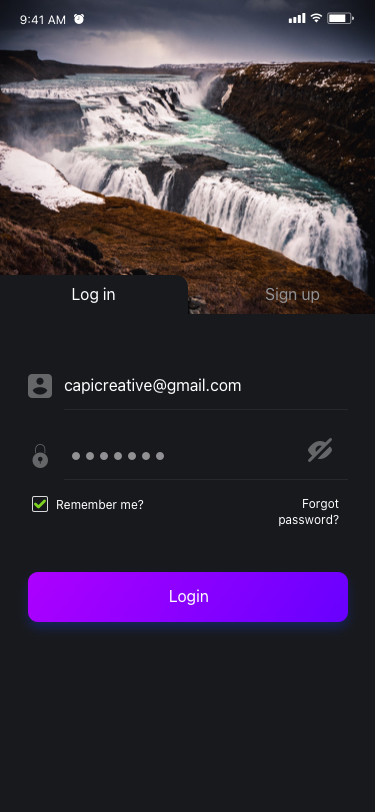
Text in this UI design:
Log in
capicreative@gmail.com
Sign up
Remember me?
Forgot password?
Login
9:41 AM